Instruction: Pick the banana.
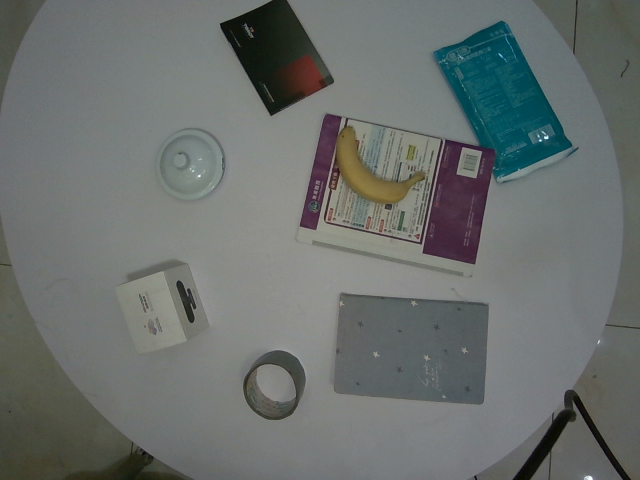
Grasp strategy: vertical